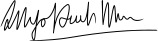
Signature of: ngo dinh nhu